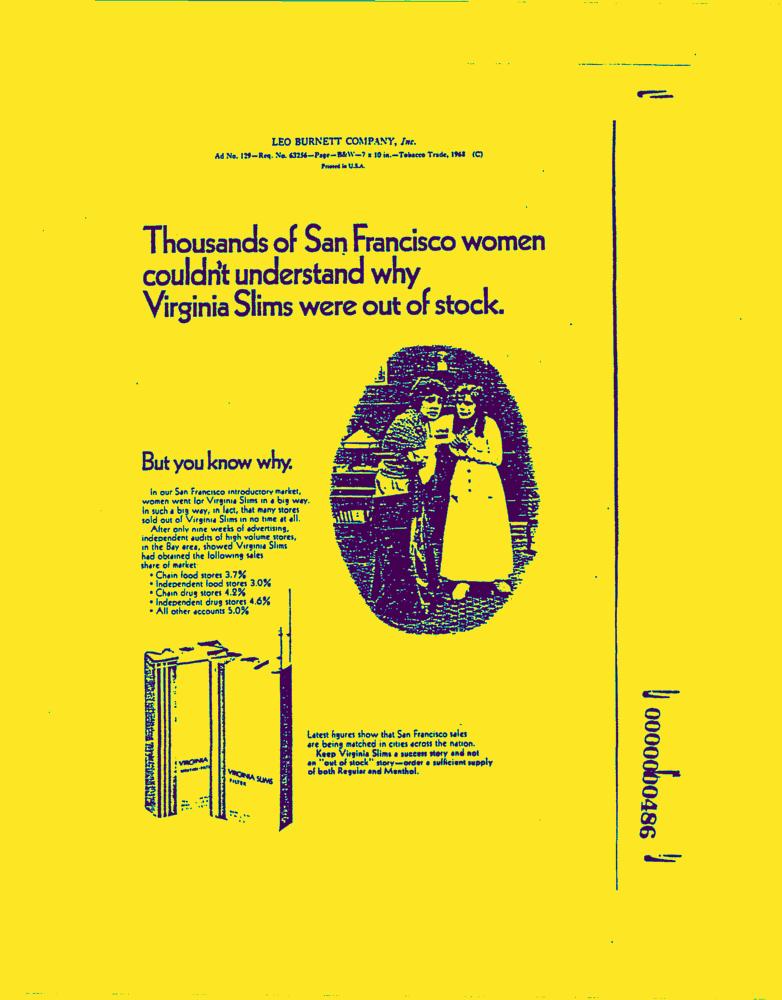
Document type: AD